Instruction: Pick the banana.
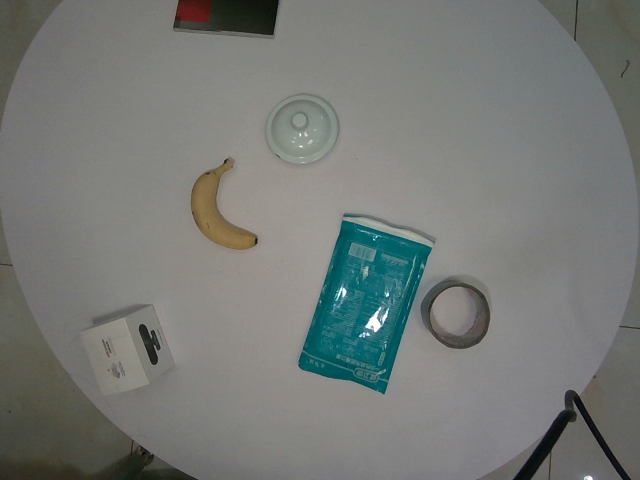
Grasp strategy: vertical